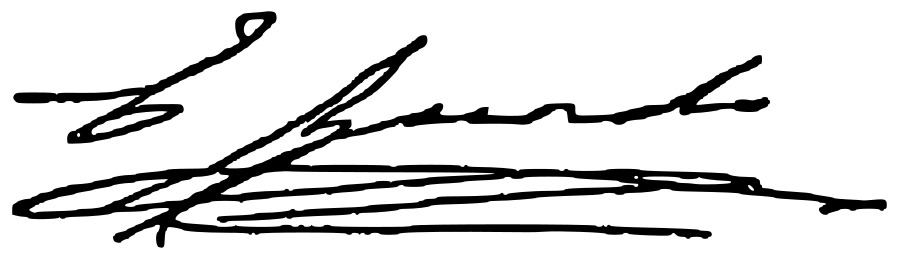
Signature of: emiliano aguado